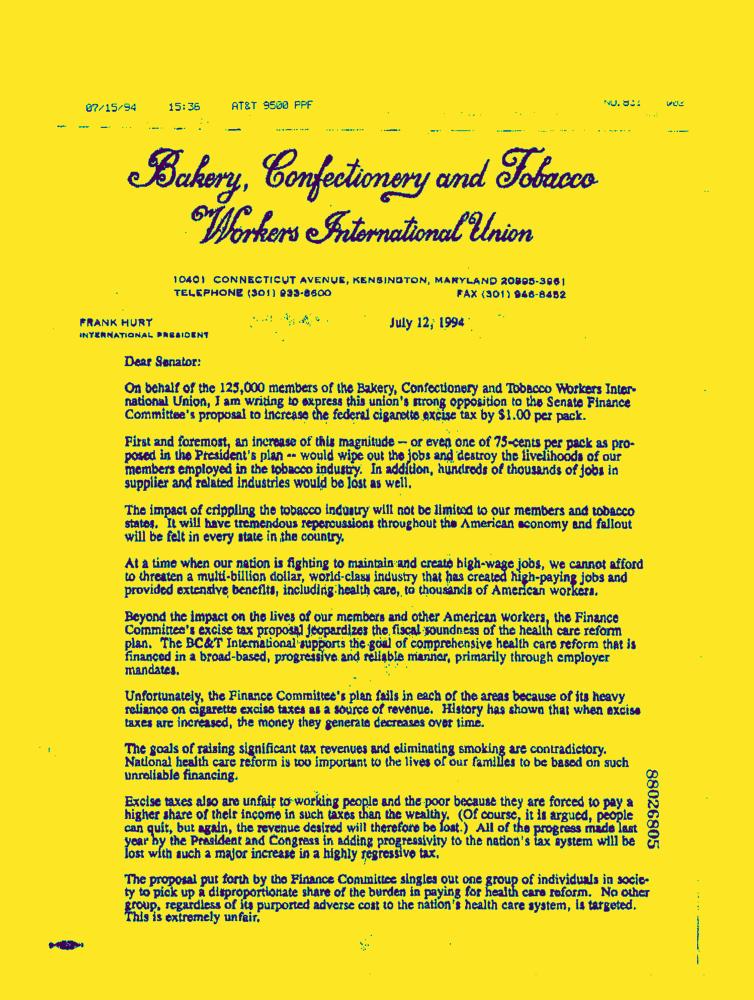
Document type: Letter-Doc